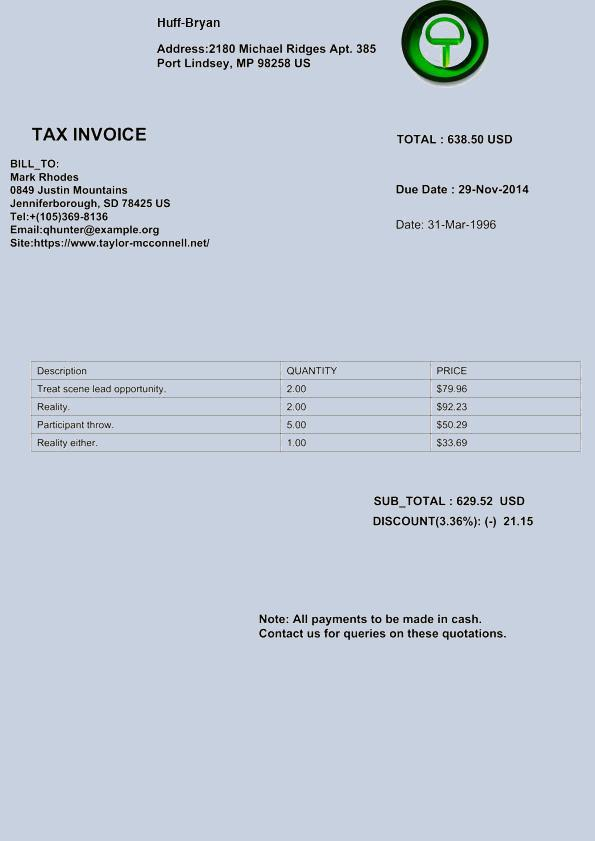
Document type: Invoice